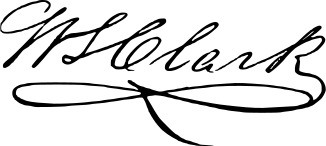
Signature of: william smith clark